Question: What is the suspected problem?
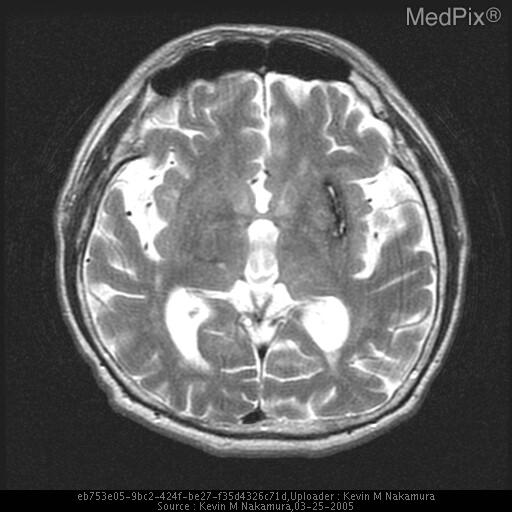
Answer: The findings suggest CT demonstrates focal high density in the region of the left putamen. Contrast was administered due to apparent vasogenic edema on the preceding non-contrast examination. A follow-up MRI performed 3 months later demonstrates evidence of residual blood products in the same region. Note the decrease in mass effect on the follow-up study.. Appearance of left basal ganglia hemorrhage on 2nd echo axial T2 weighted MRI.. The patient might have a history of 76 year-old hypertensive male with altered mental status, presenting to the emergency department via EMS..